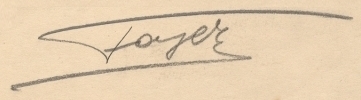
Signature of: georg fayer